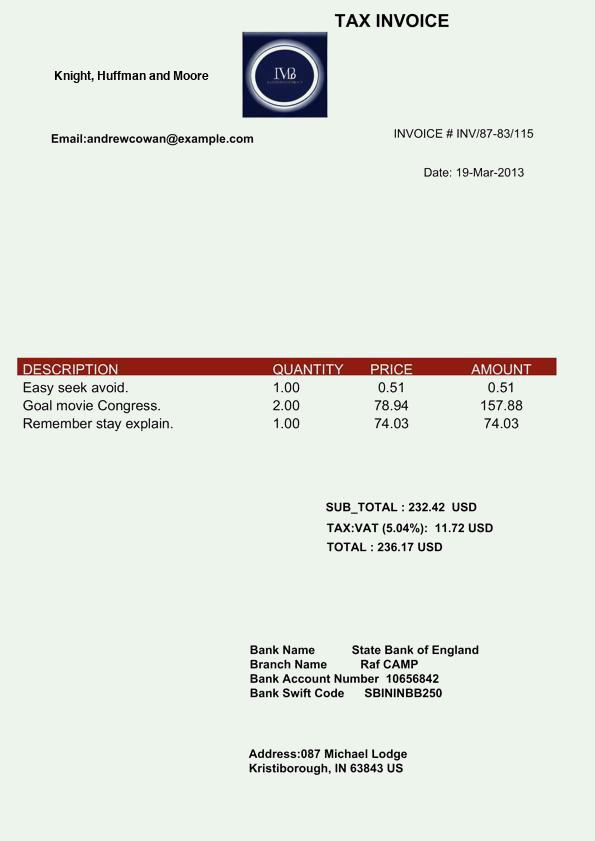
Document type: Invoice